Question: Which state is mentioned in the document?
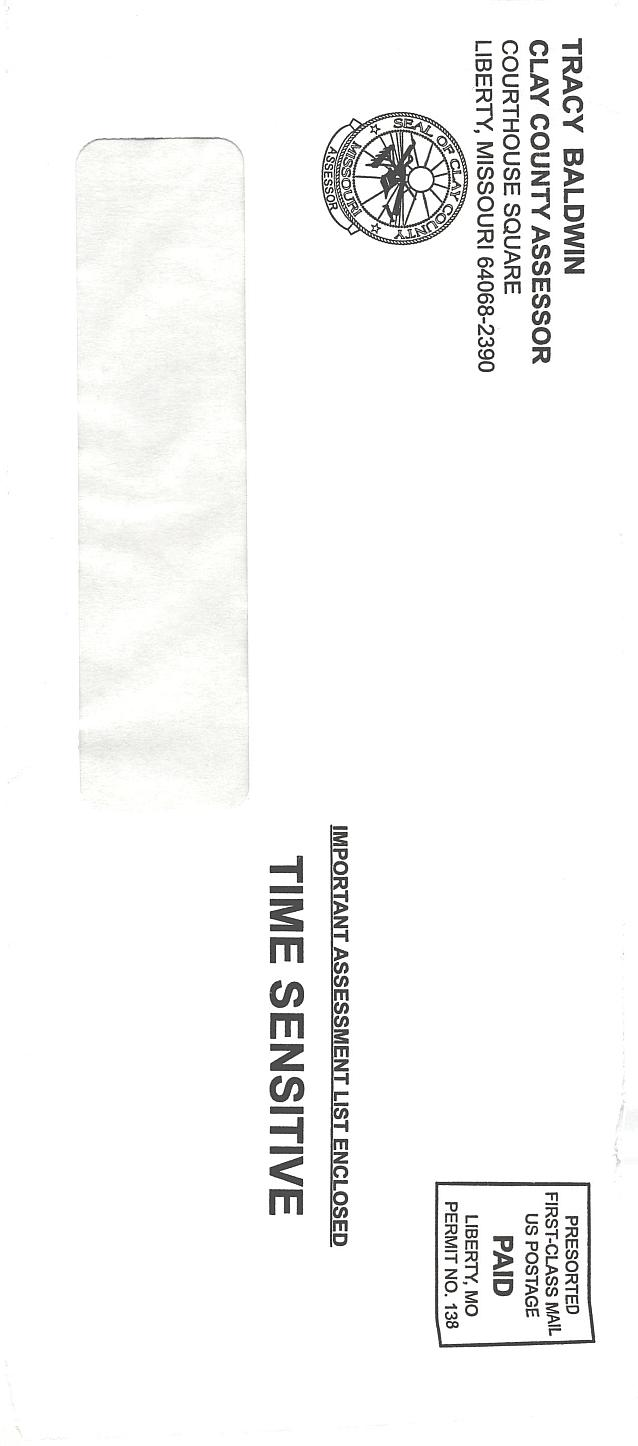
Answer: "Missouri"